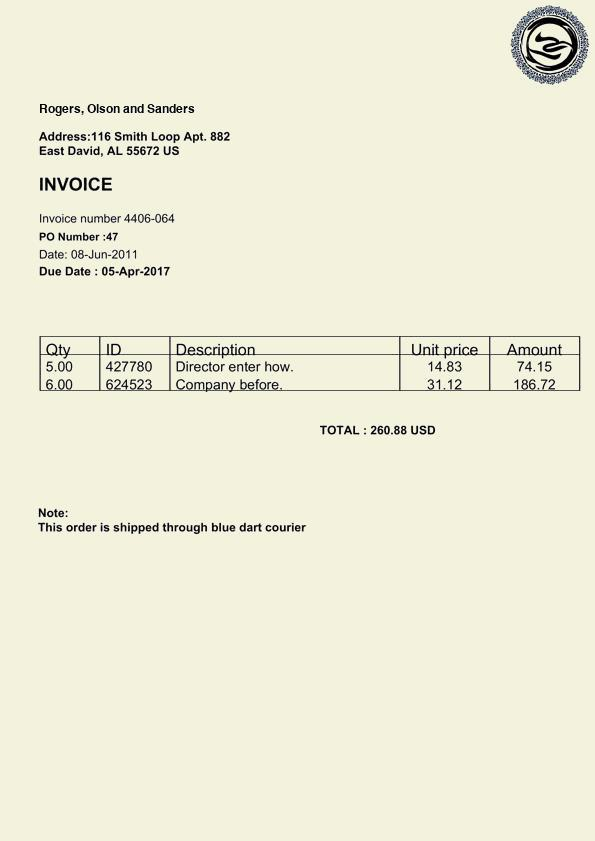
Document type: Invoice